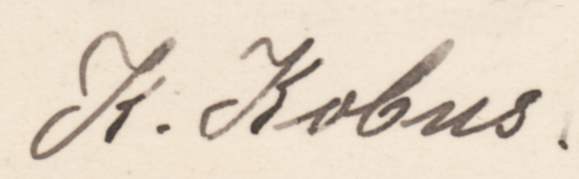
Signature of: kathi kobus